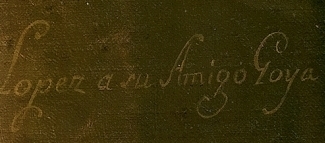
Signature of: vicente lópez portaña